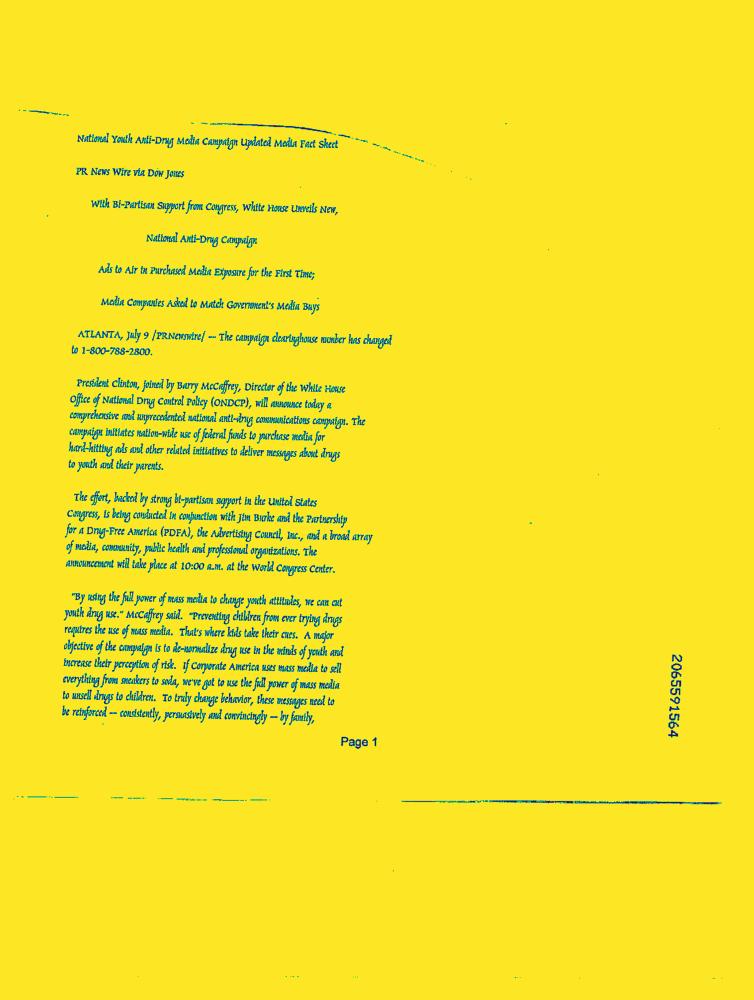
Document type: News-Article